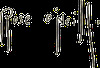
Signature of: rose o neill